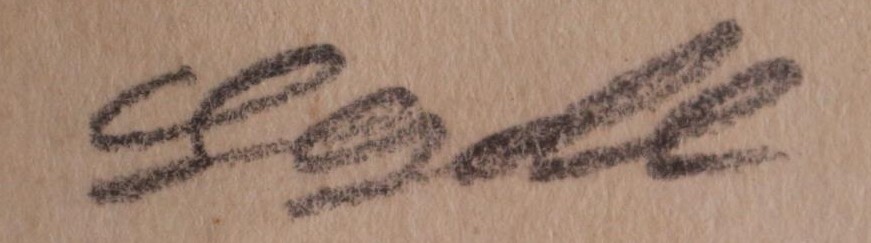
Signature of: zdenek seydl